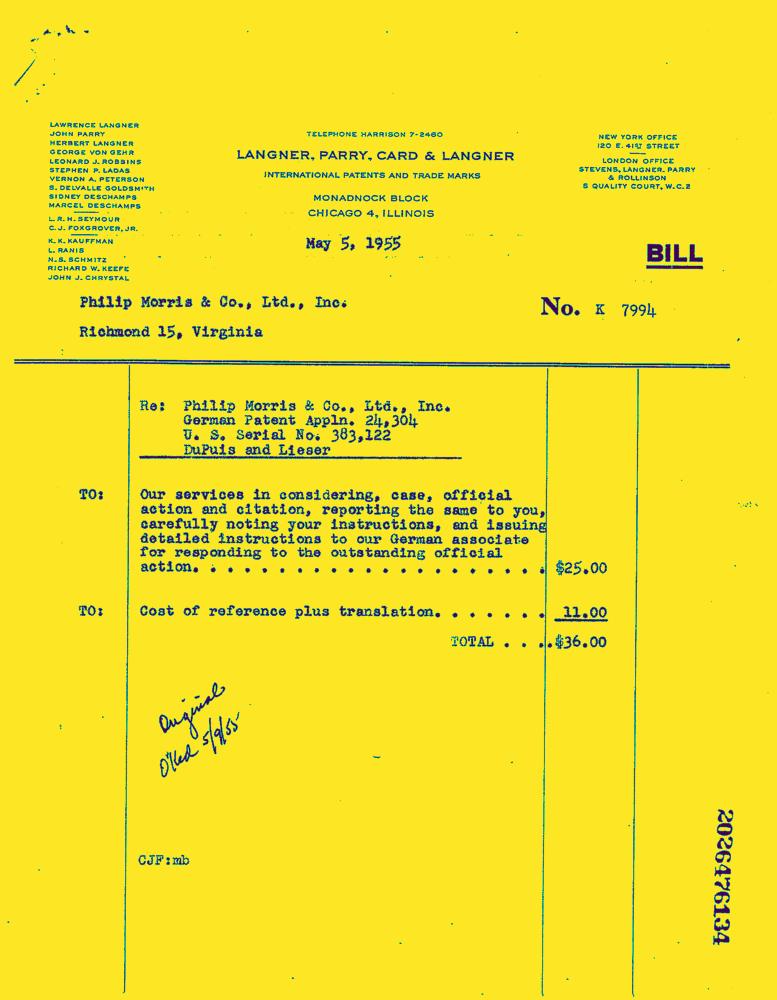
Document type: Invoice-Doc